Question: What is the name of the tenant mentioned in the document?
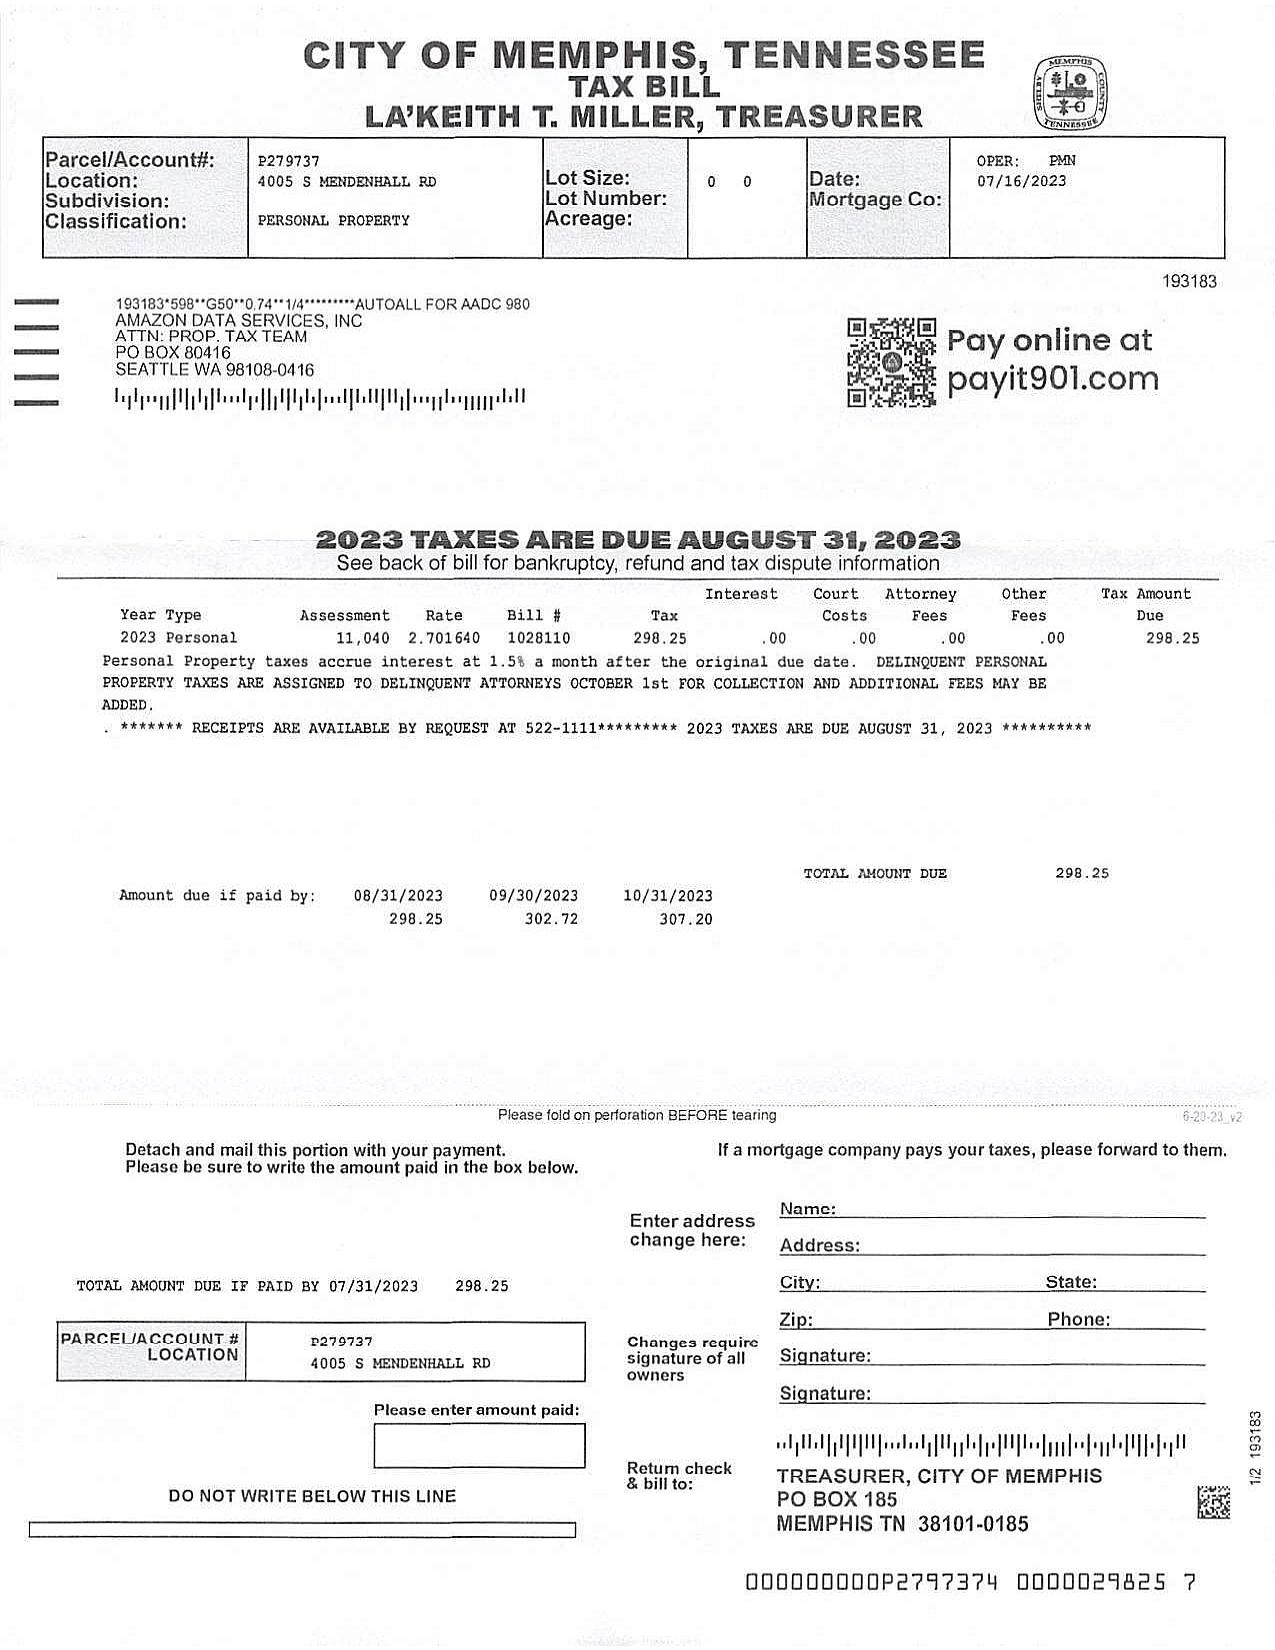
Answer: "AUTOALL FOR AADC 680 AMAZON DATA SERVICES, INC. RTSVAN TAX TEAM"